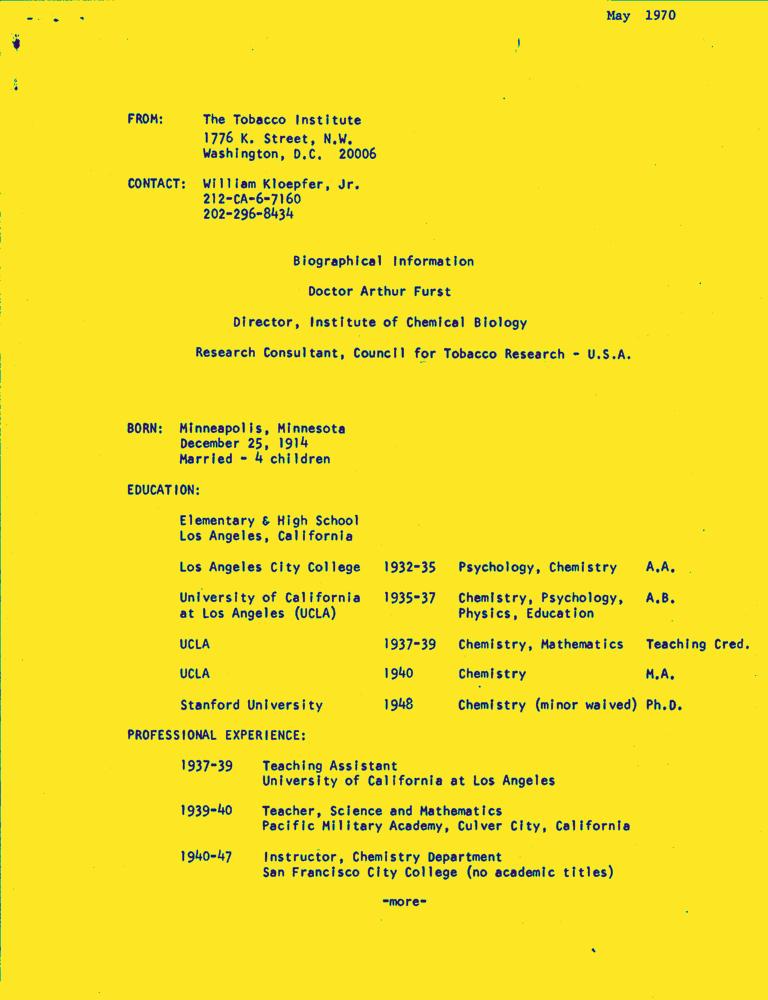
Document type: Resume-Doc